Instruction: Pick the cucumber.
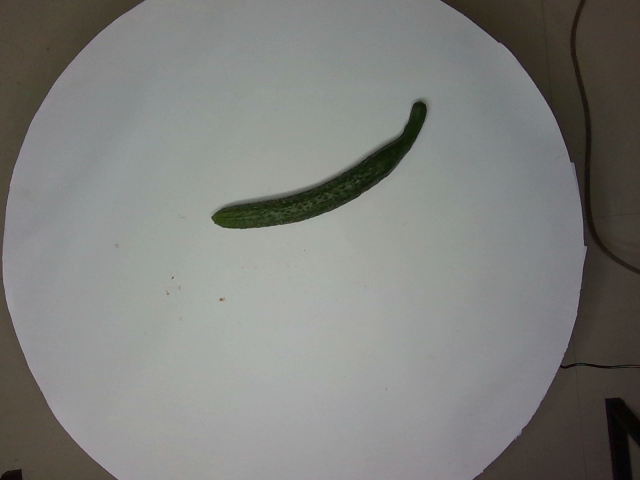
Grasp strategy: vertical